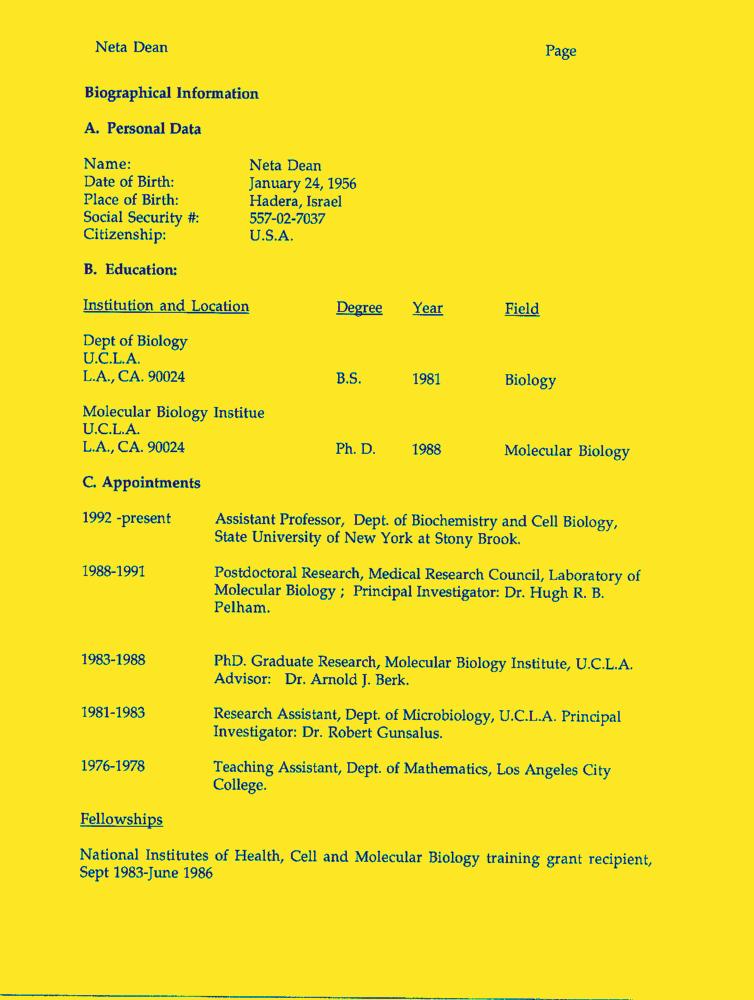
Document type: Resume-Doc